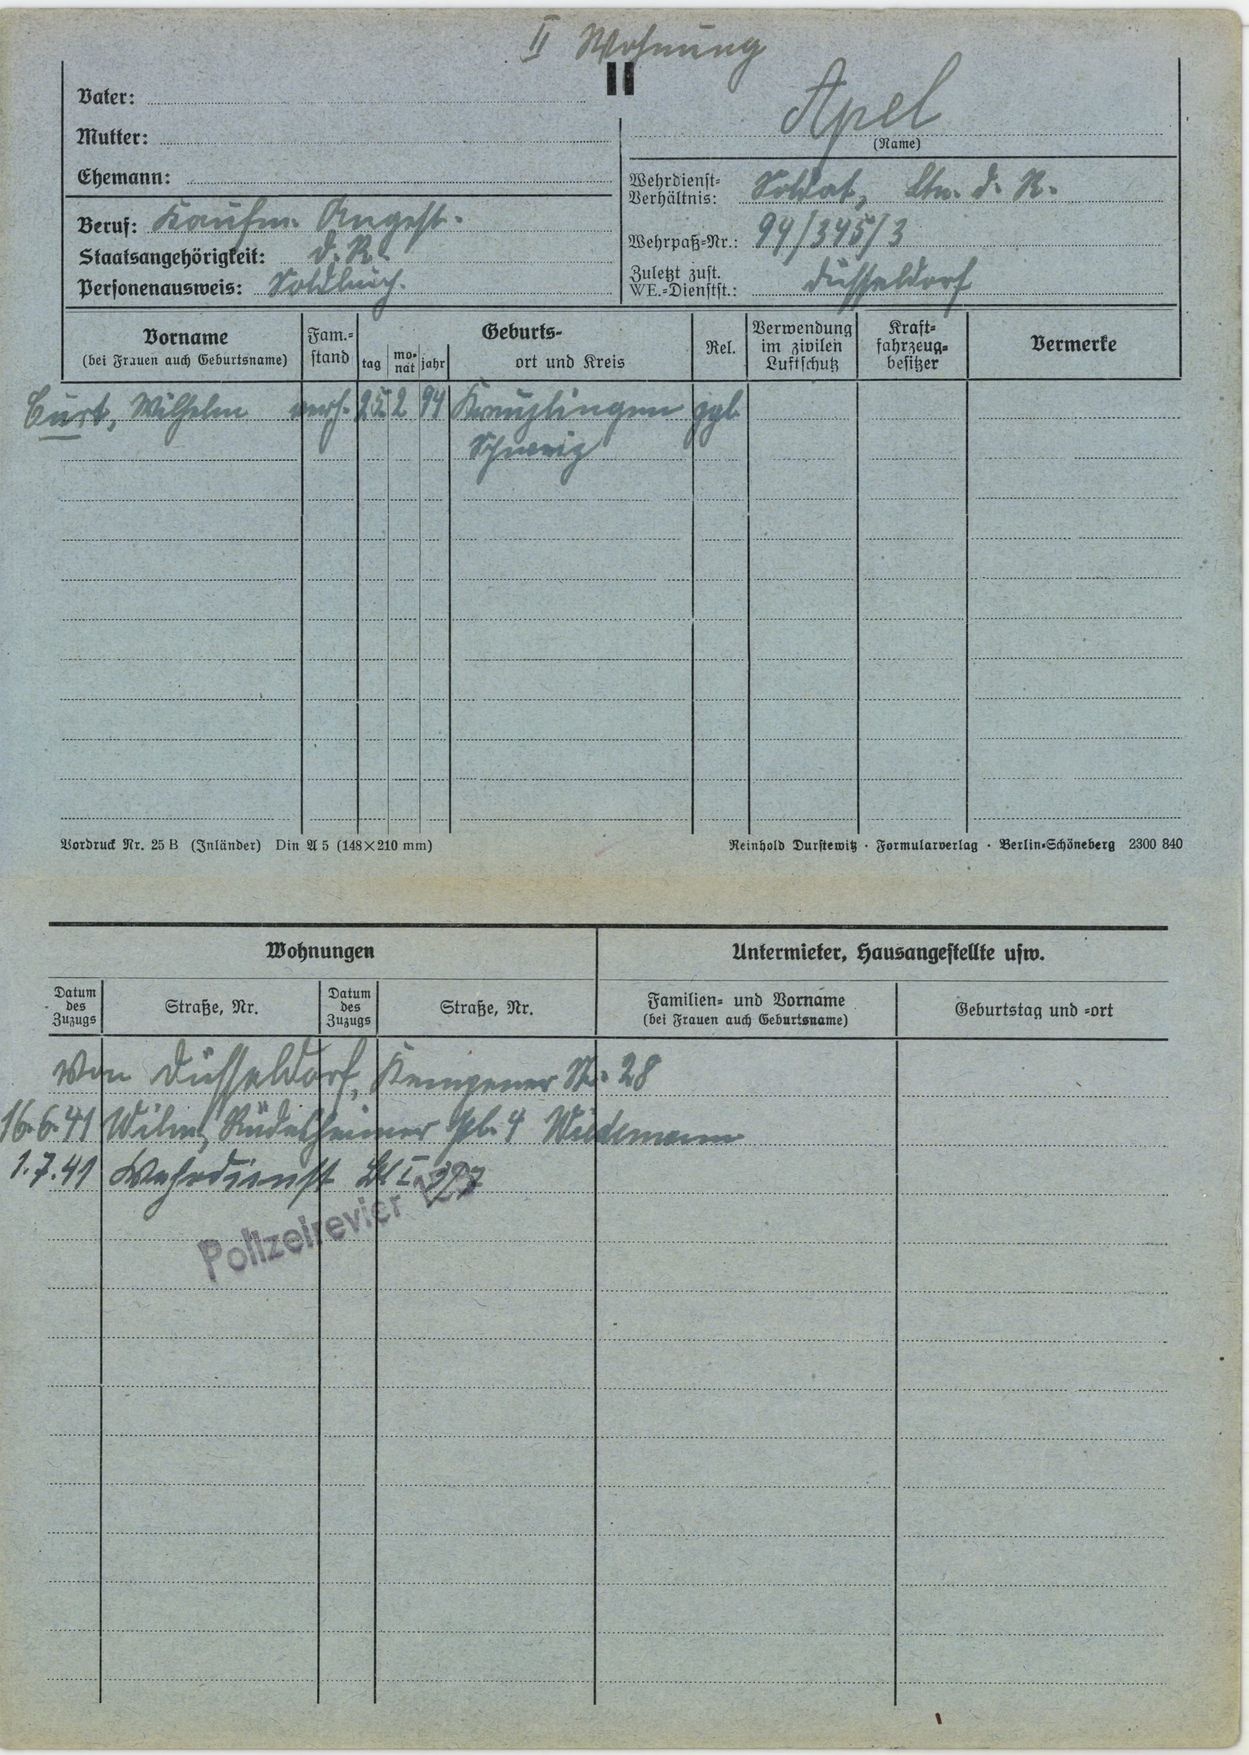
Apel